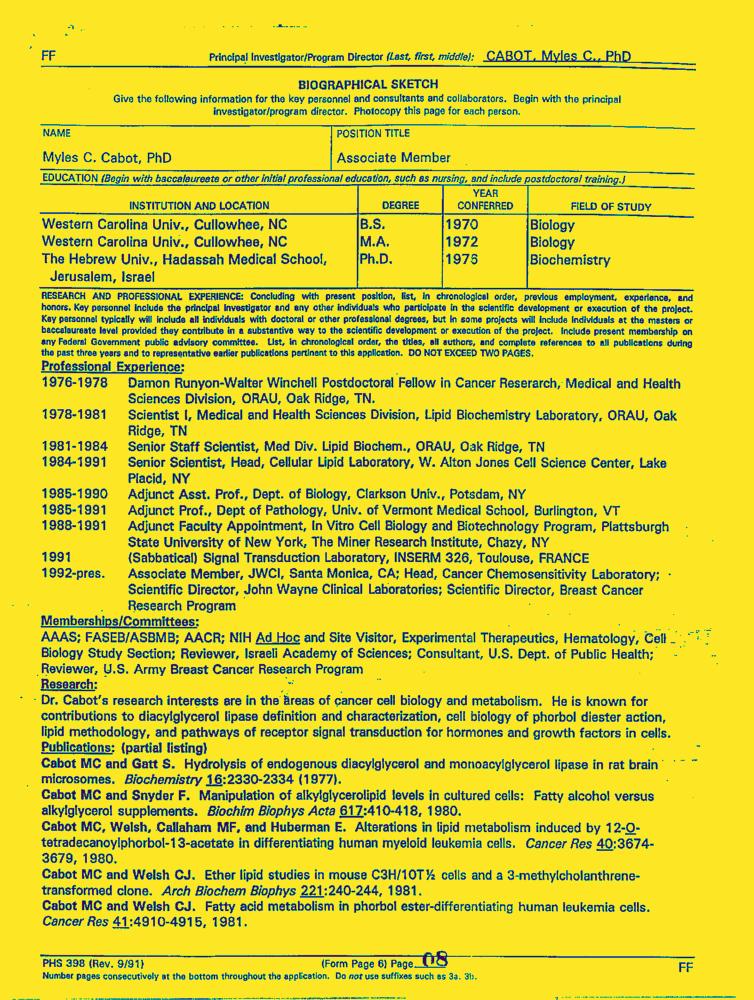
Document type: Resume-Doc